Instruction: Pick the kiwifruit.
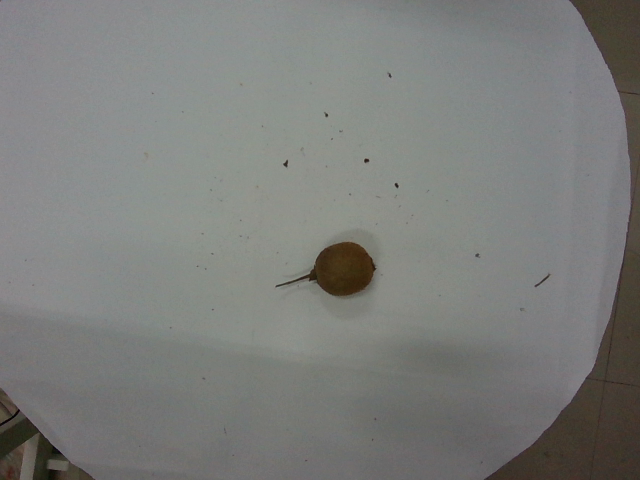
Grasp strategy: vertical